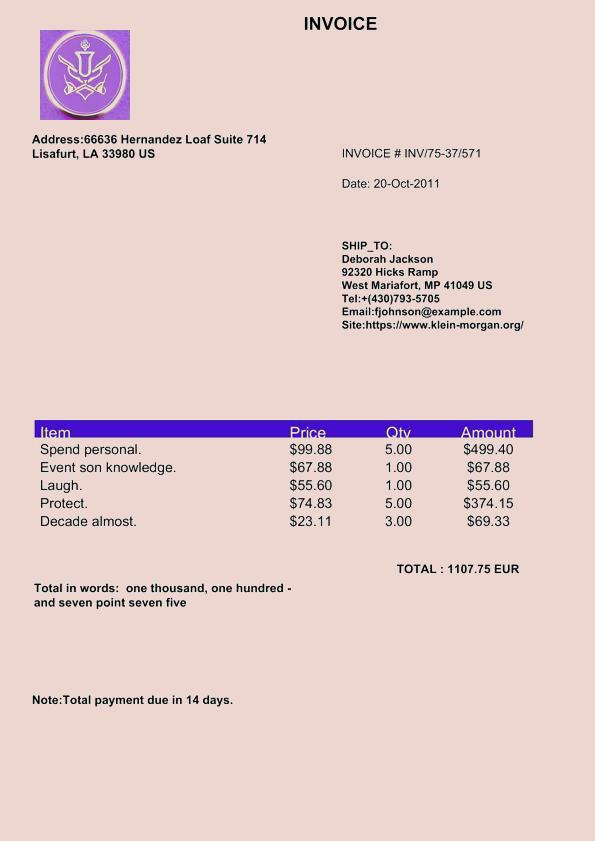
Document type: Invoice